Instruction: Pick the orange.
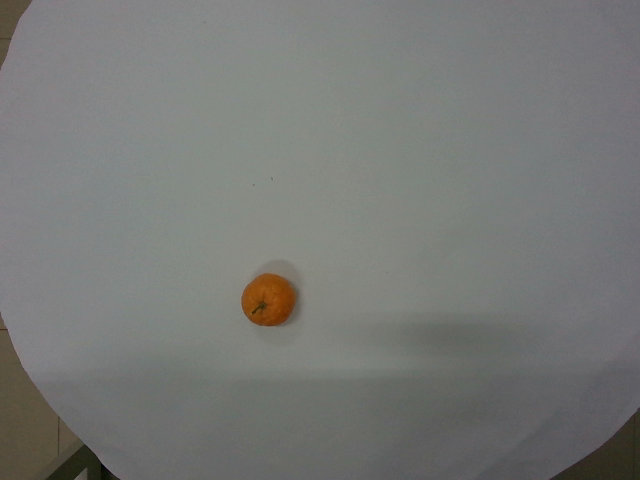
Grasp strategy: vertical